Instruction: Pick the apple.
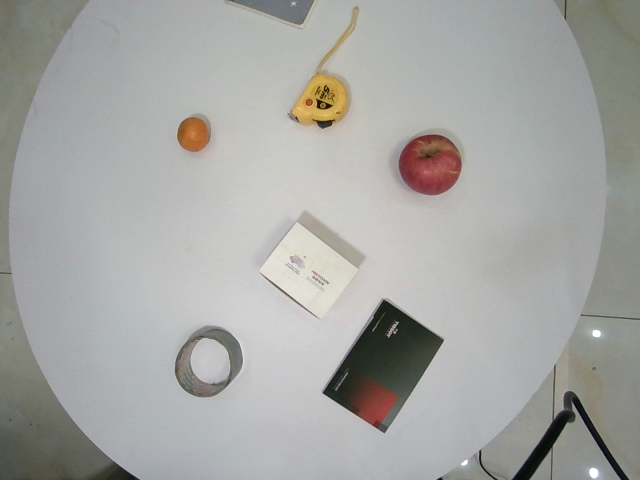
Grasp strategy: vertical